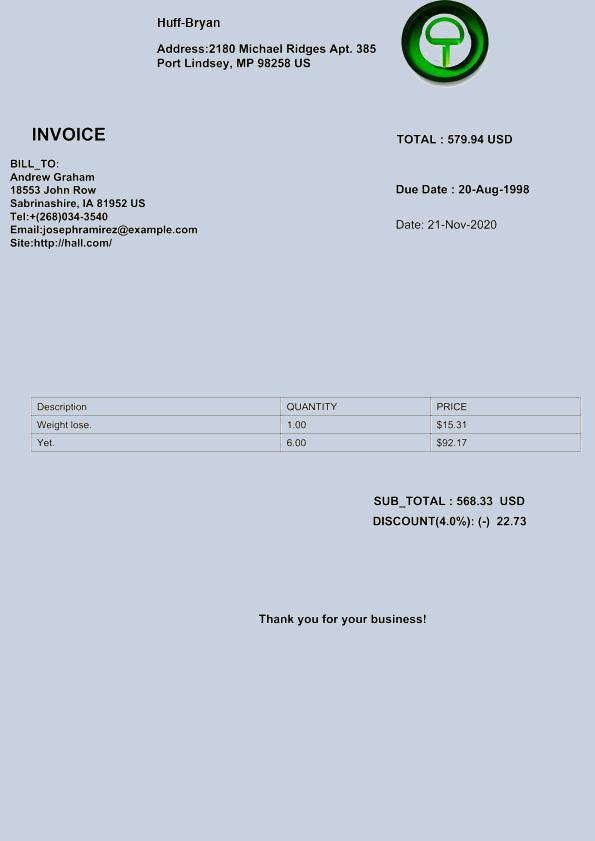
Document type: Invoice